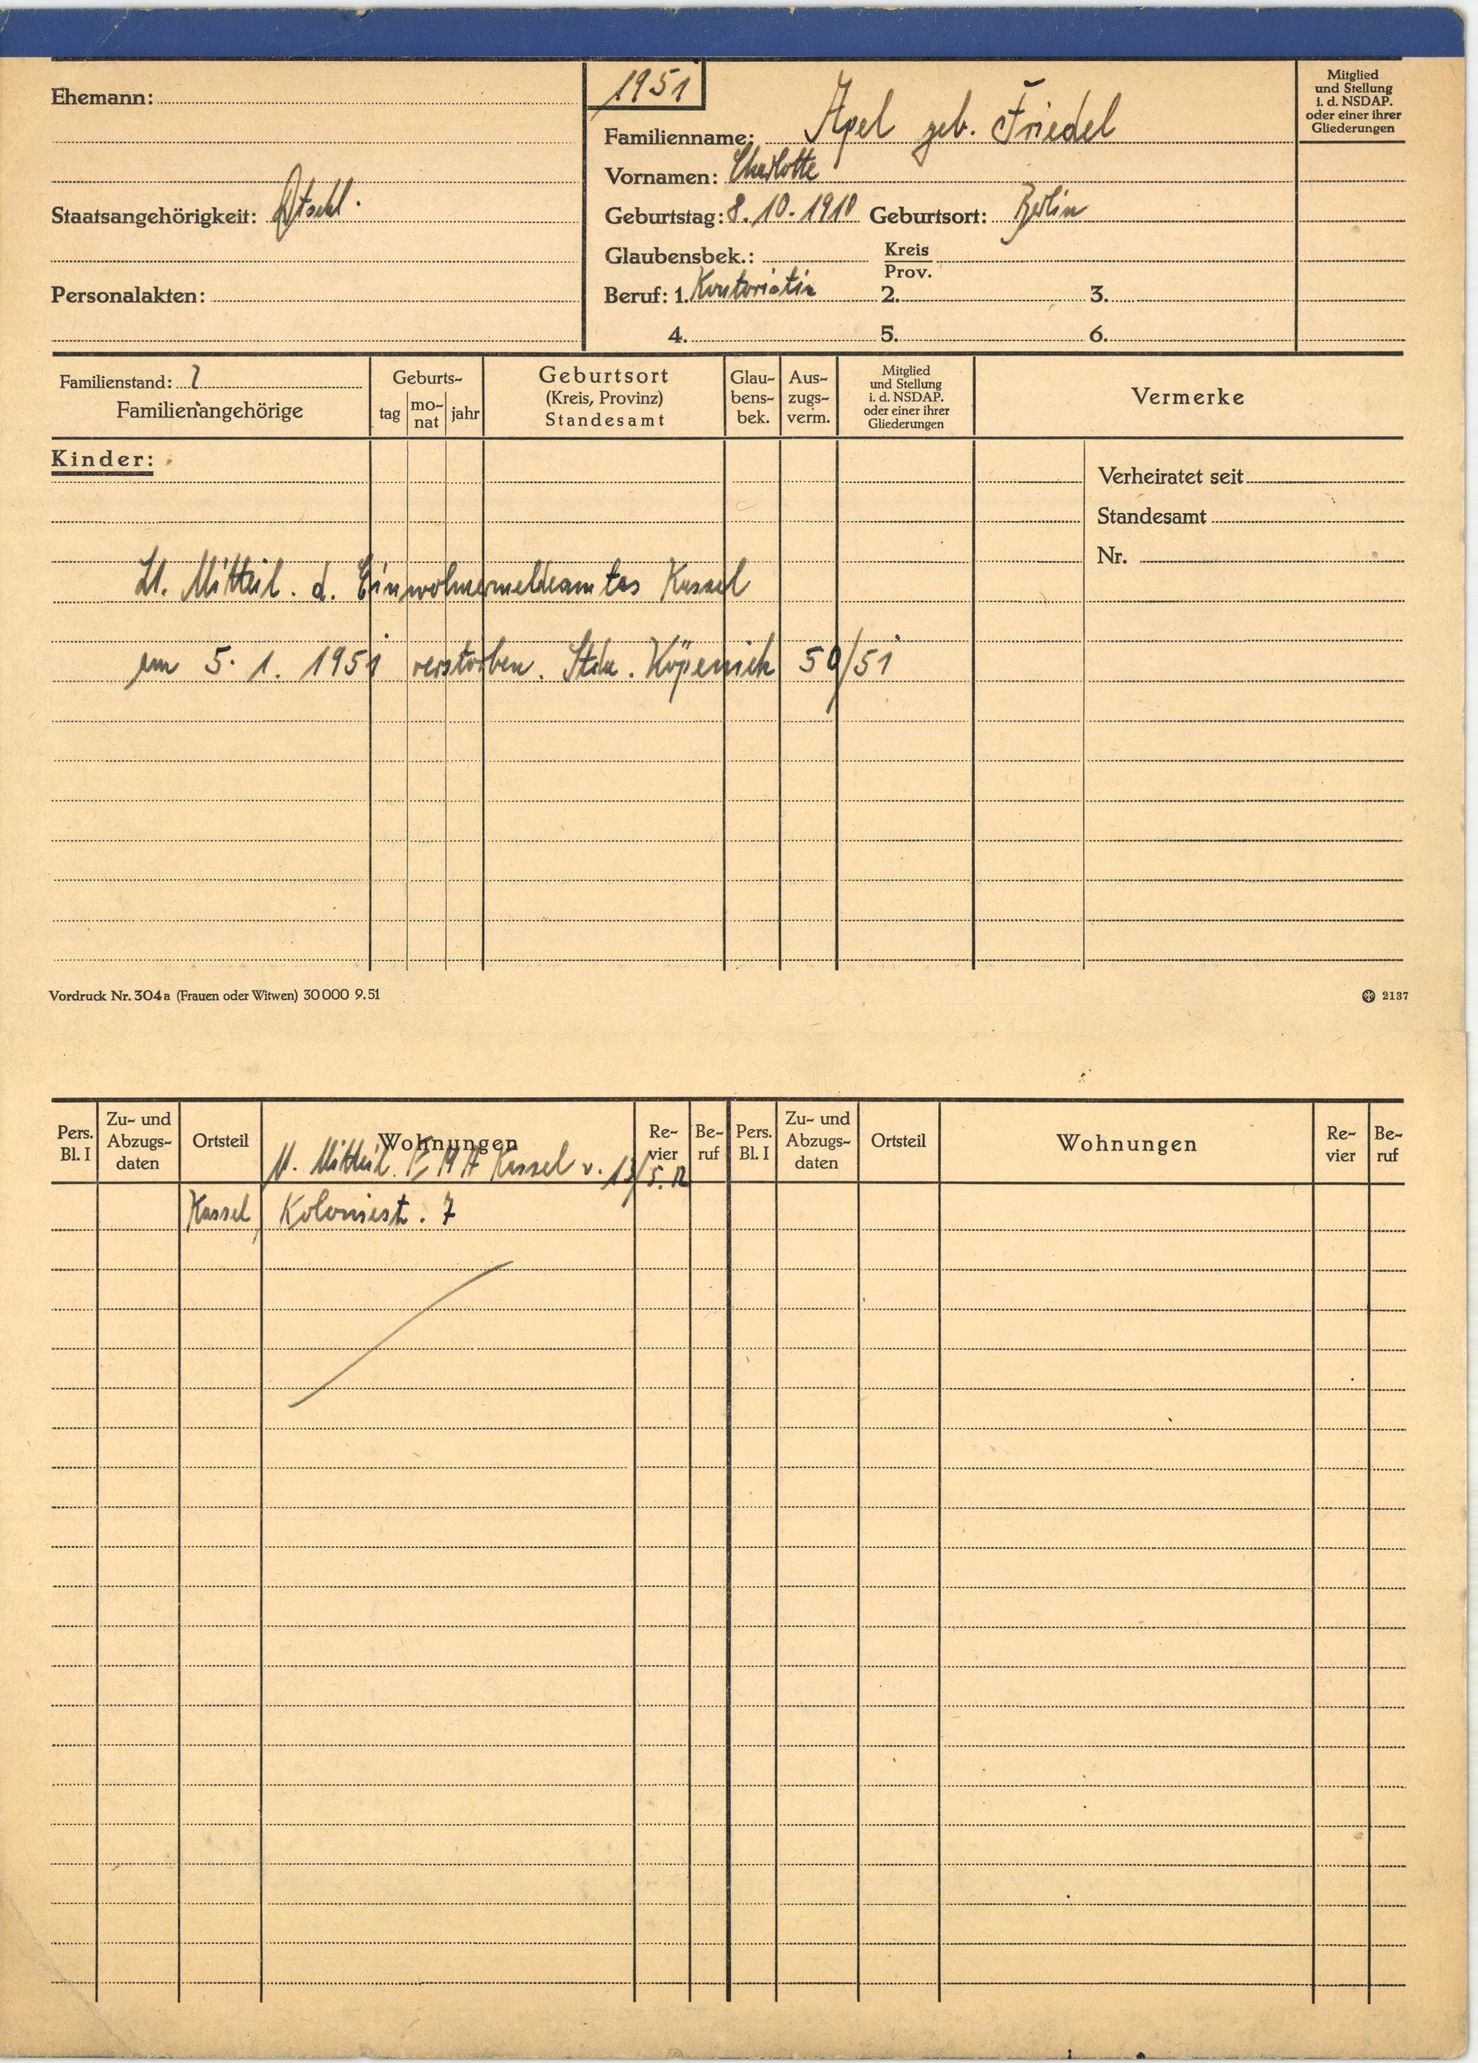
Apel geb. Friedel